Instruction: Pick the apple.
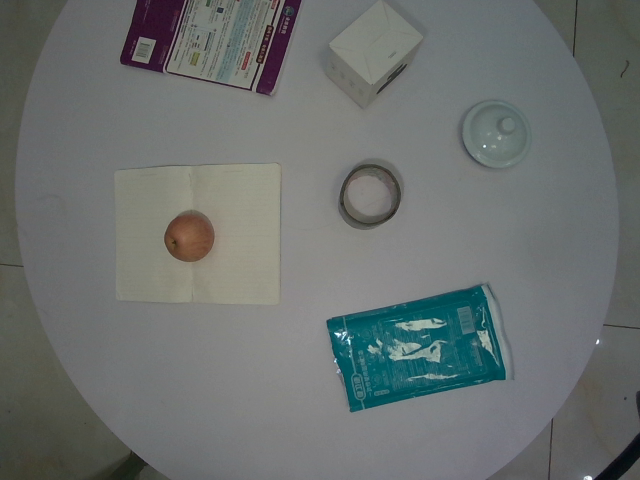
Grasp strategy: vertical